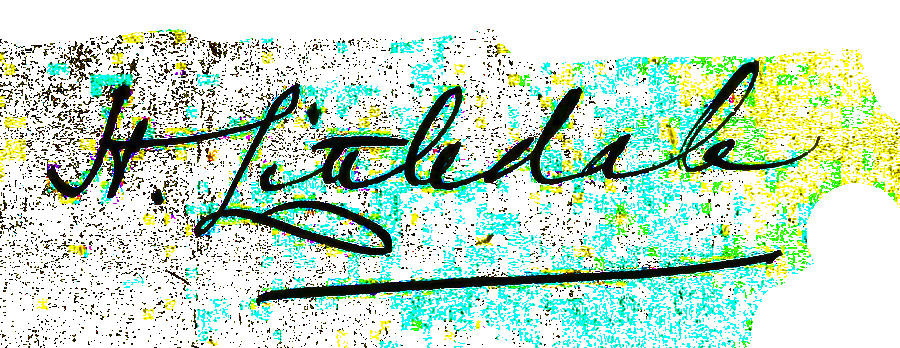
Signature of: harold littledale